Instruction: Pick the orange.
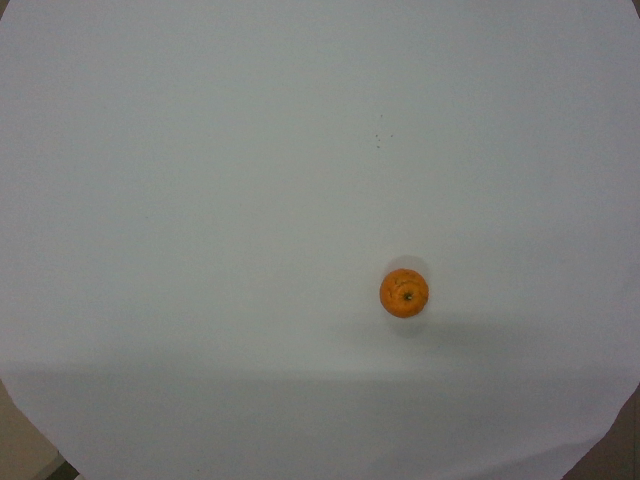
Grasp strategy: vertical